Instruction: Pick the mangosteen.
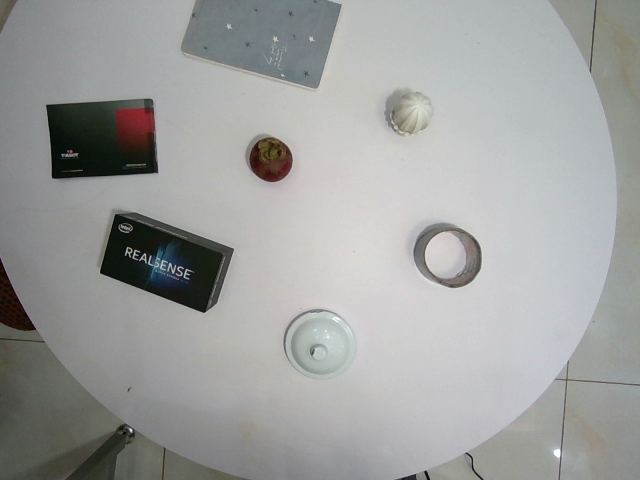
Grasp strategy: vertical